Question: What is the main concern?
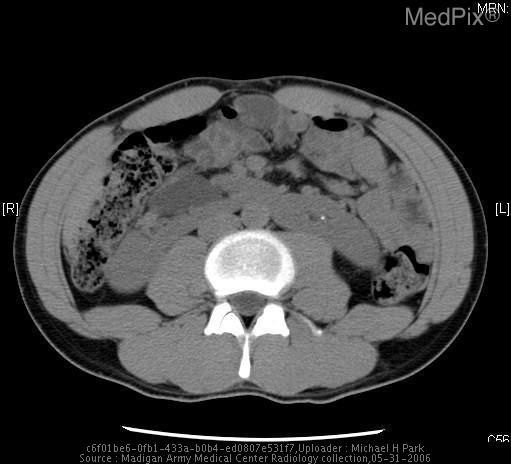
Answer: The findings suggest Horseshoe kidney with large mass in the left kidney.  Patient also had a stone in the left sided collecting system.

Coronal images demonstrate extravasation of contrast representing urinoma after partial nephrectomy to remove renal mass.

Fluroscopic images demonstrate placement of nephrostomy tube and abscess drainage tube.. Image demonstrates a horseshoe kidney.. The patient might have a history of Patient is a 21 year old male who presented with a 5 month history of painless hematuria. The hematuria was more pronounced after vigourous exercise.  Otherwise patient has been in good health..